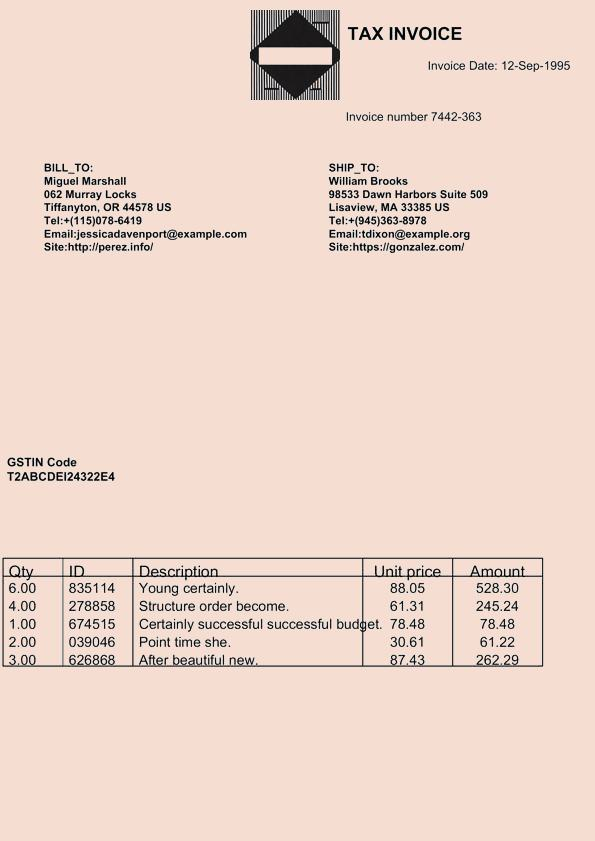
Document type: Invoice